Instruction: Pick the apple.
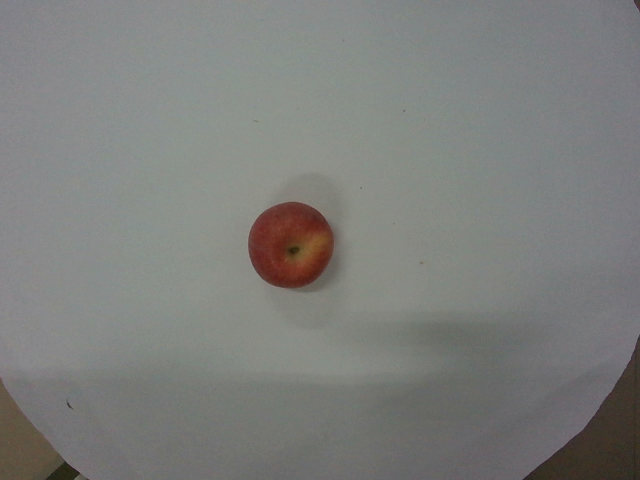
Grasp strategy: vertical